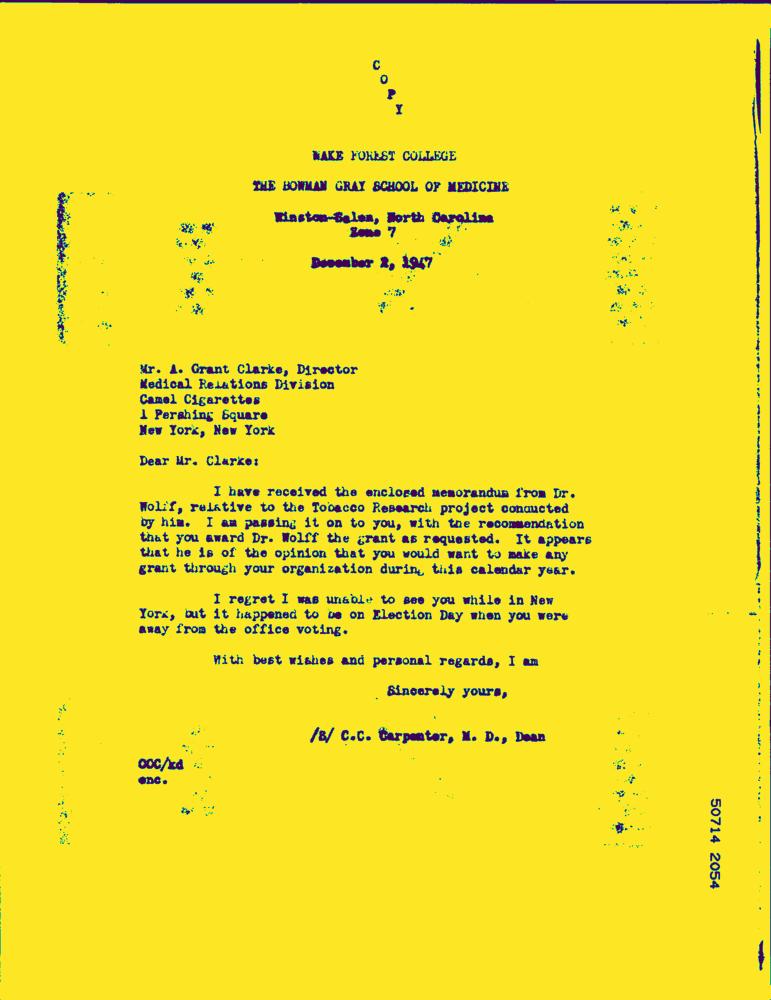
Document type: Letter-Doc